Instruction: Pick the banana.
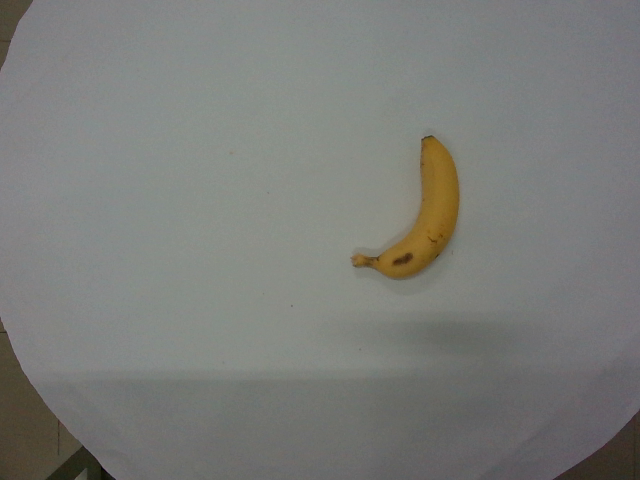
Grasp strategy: vertical